Question: How does the patient history play a role?
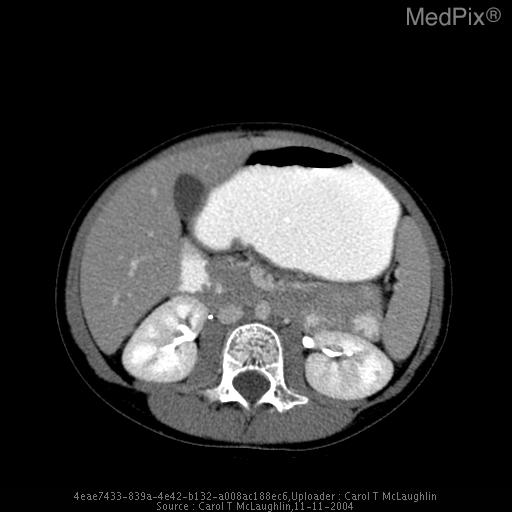
Answer: The patient's history of 6 yo girl with multiple year history of early satiety and borderline normal weight gain.  History of 25lb weight loss after viral illness. is key in understanding the case.